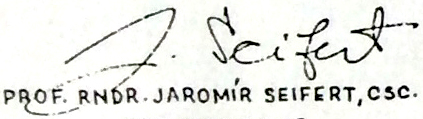
Signature of: jaromír seifert